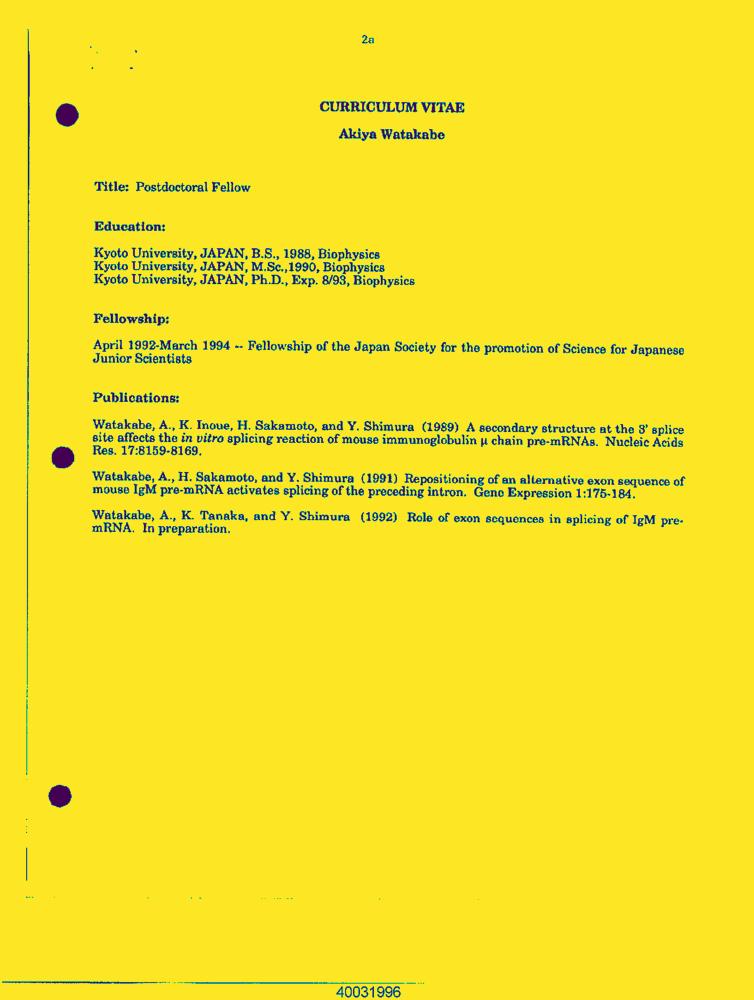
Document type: Resume-Doc